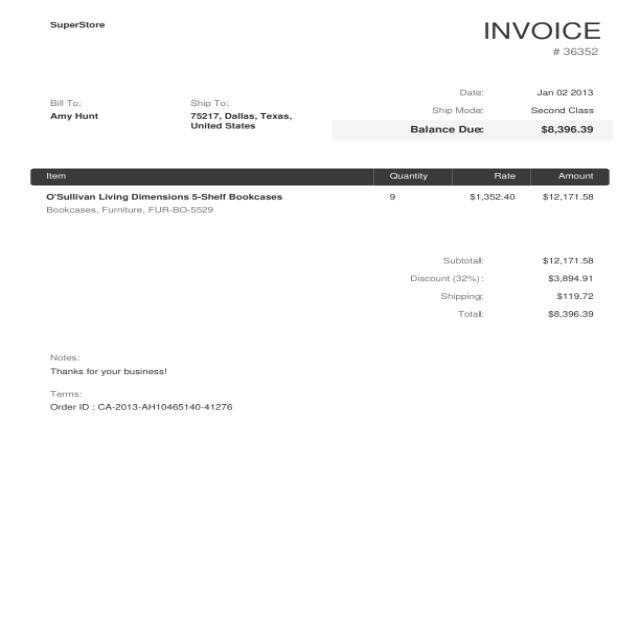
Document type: Invoice